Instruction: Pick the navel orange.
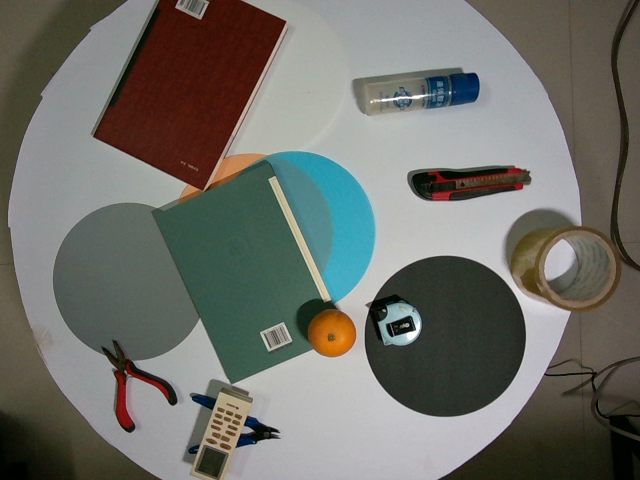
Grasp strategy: vertical